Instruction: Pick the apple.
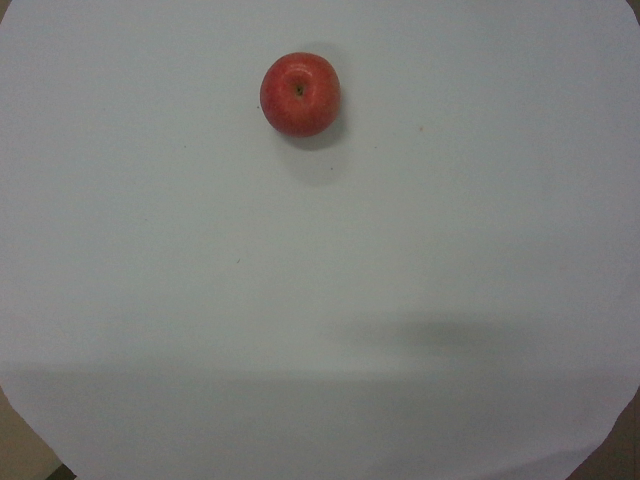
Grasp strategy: vertical